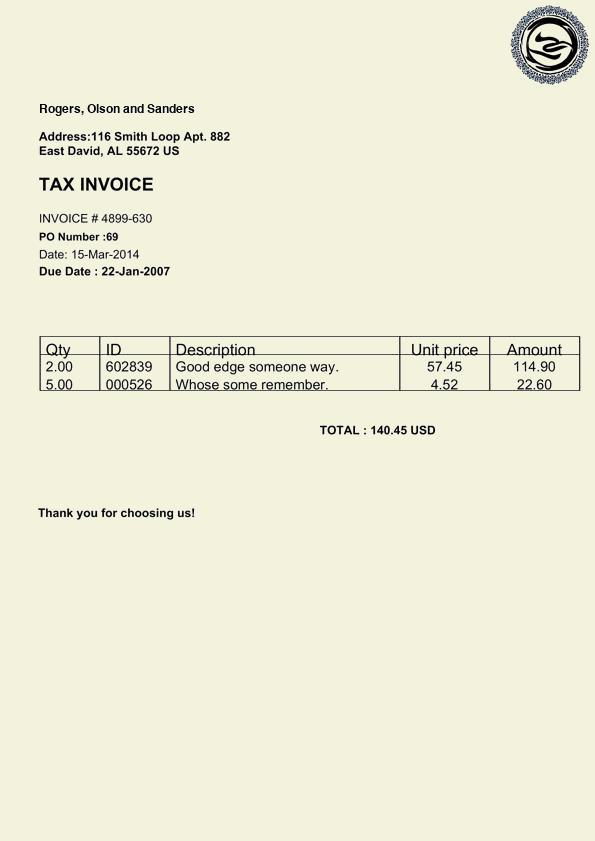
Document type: Invoice